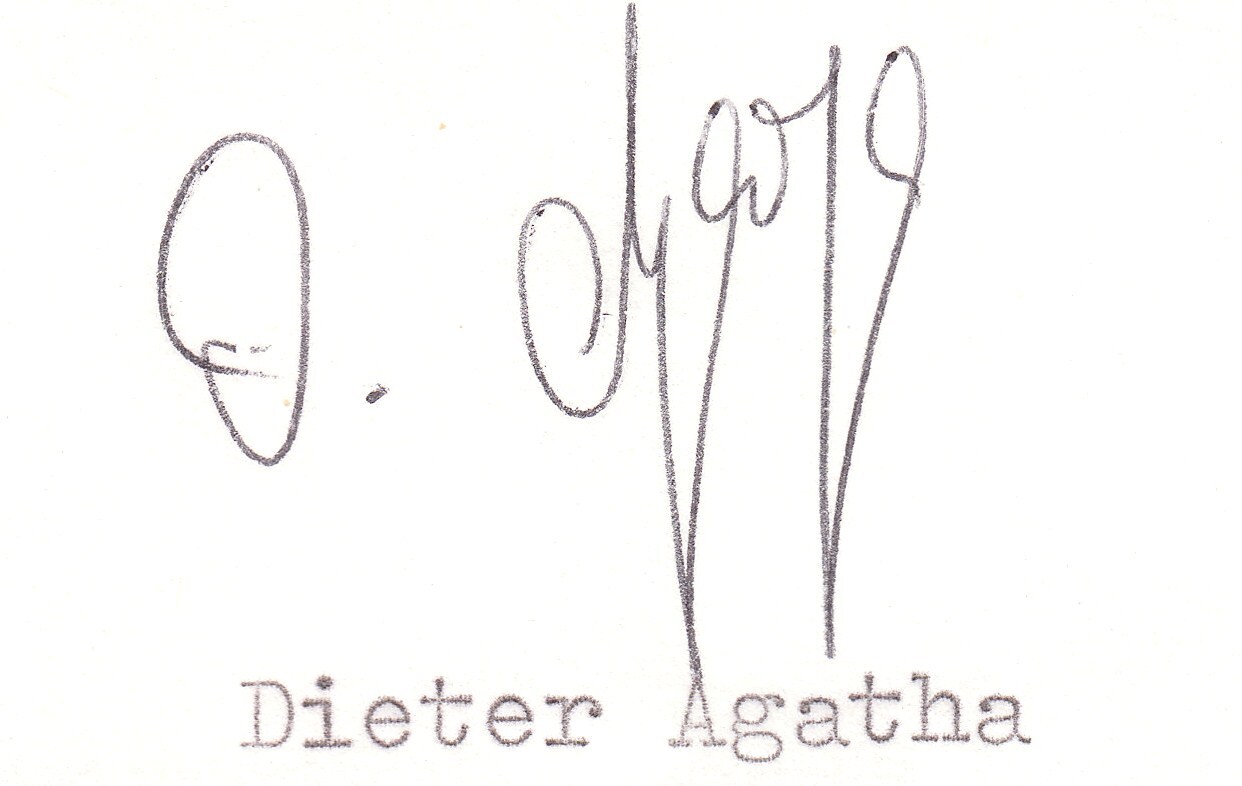
Signature of: dieter agatha